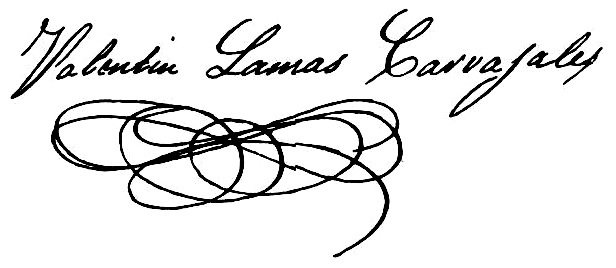
Signature of: valentín lamas carvajal